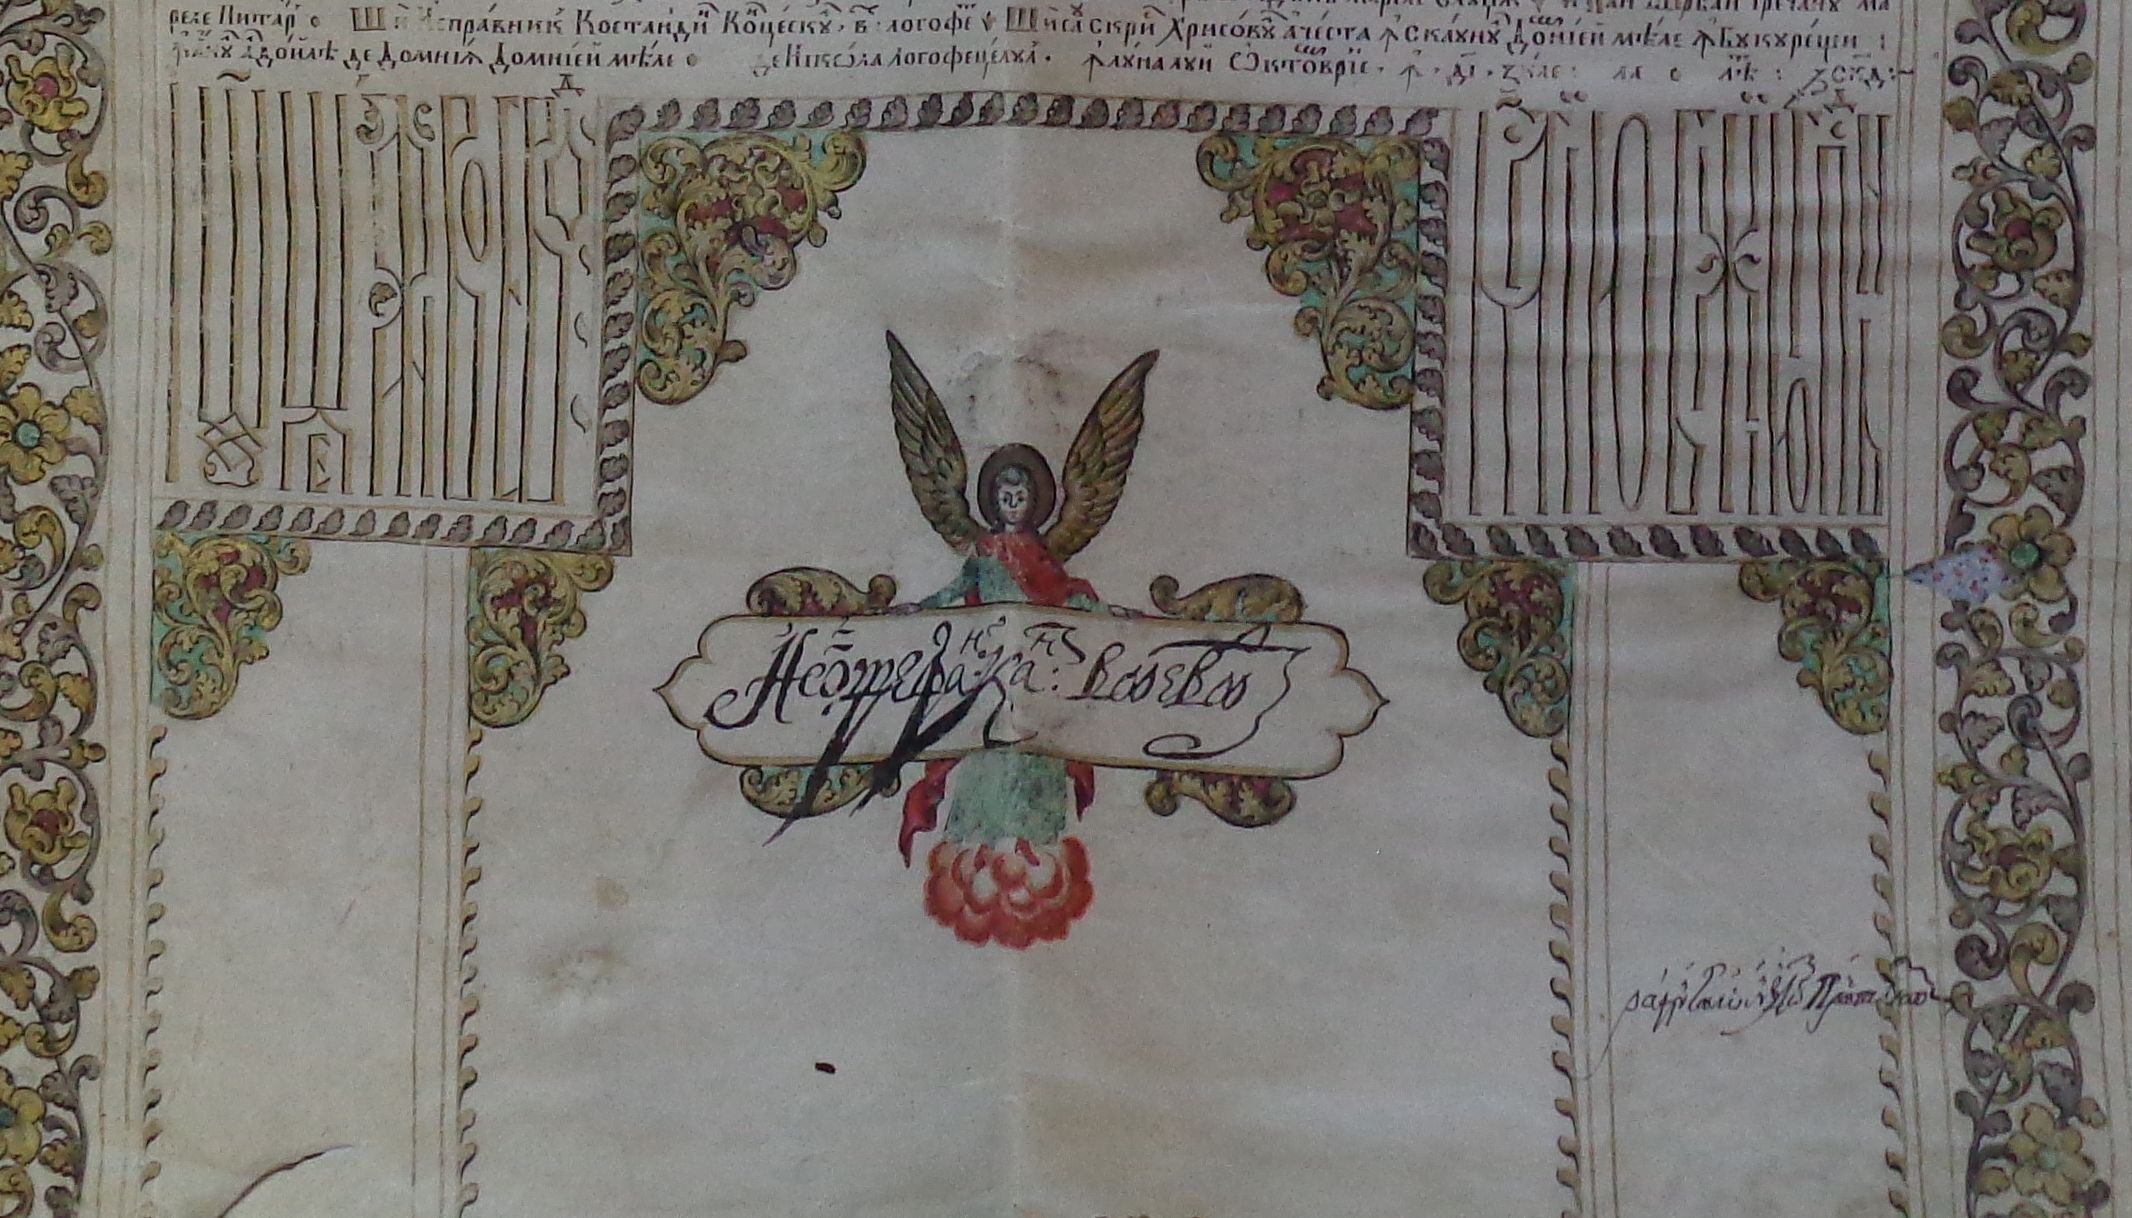
Signature of: ștefan cantacuzino